Question: What is the main concern?
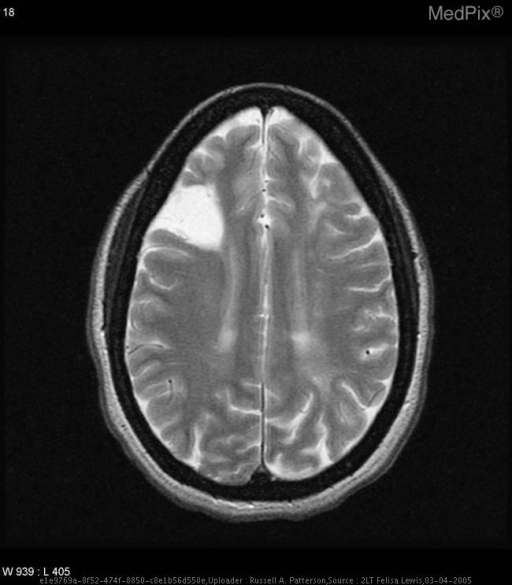
Answer: The findings suggest MRI–brain: Diffusion-weighted images – Increased signal intensity involving L insular cortex and adjacent operculum.  FLAIR and T2-weighted images – Increased signal intensity throughout L corona radiate w/ volume loss of the L frontal and parietal lobes.  Large wedge-shaped region of encephalomalacia in the lateral R frontal lobe possibly secondary to prior infarct.
MRA-brain: Severe near occlusion of ICAs bilaterally, normal appearance of vertebral and basilar arteries.
Dopper U/S-Carotids: R ICA completely occluded within a centimeter past bifurcation, L ICA – Very high resistance, abnormal flow at origin, possibly due to clot or very, very slow flow just above bifurcation. Large wedge-shaped region of encephalomalacia in the lateral R frontal lobe possibly secondary to prior infarct.. The patient might have a history of 36 y.o. African-American female with sickle cell anemia.